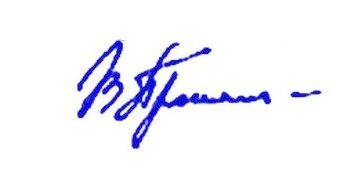
Signature of: q27925974